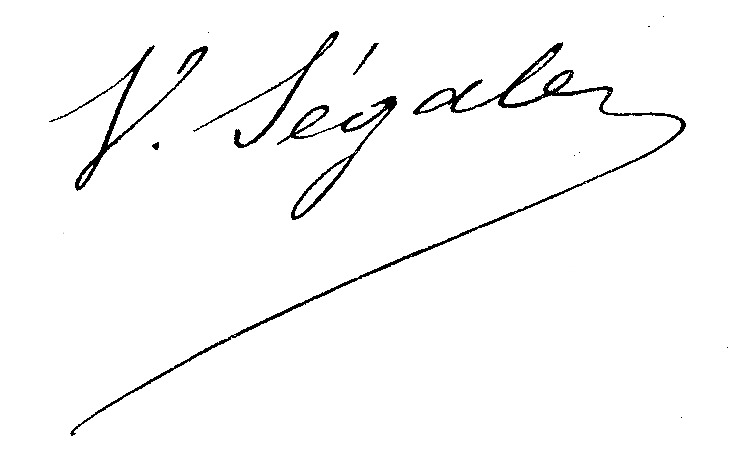
Signature of: victor segalen